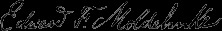
Signature of: edward frederick moldenke